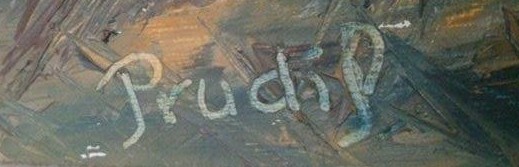
Signature of: kamil prudil